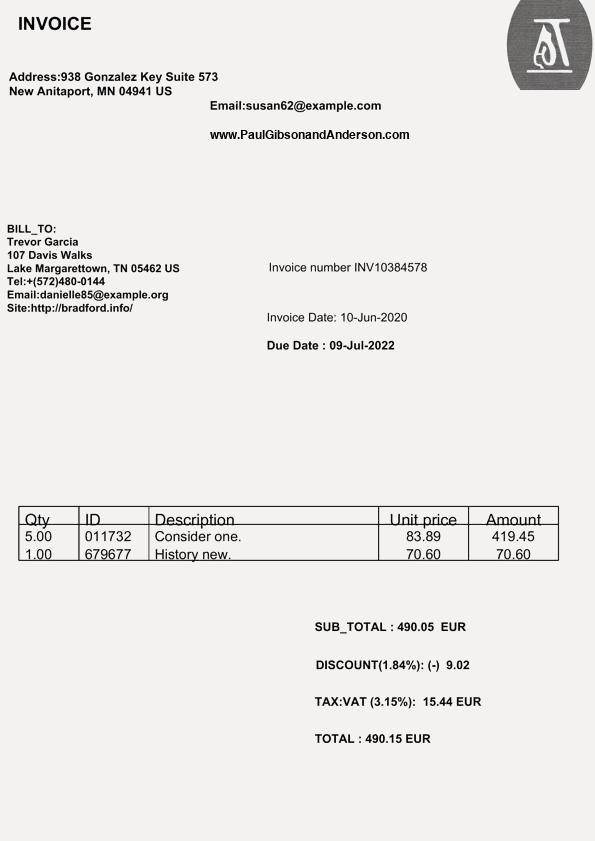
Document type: Invoice